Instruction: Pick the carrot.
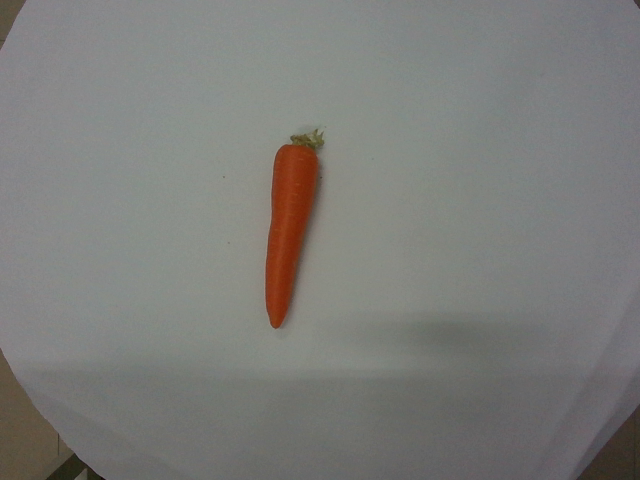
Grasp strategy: vertical